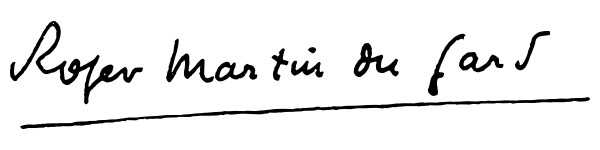
Signature of: roger martin du gard